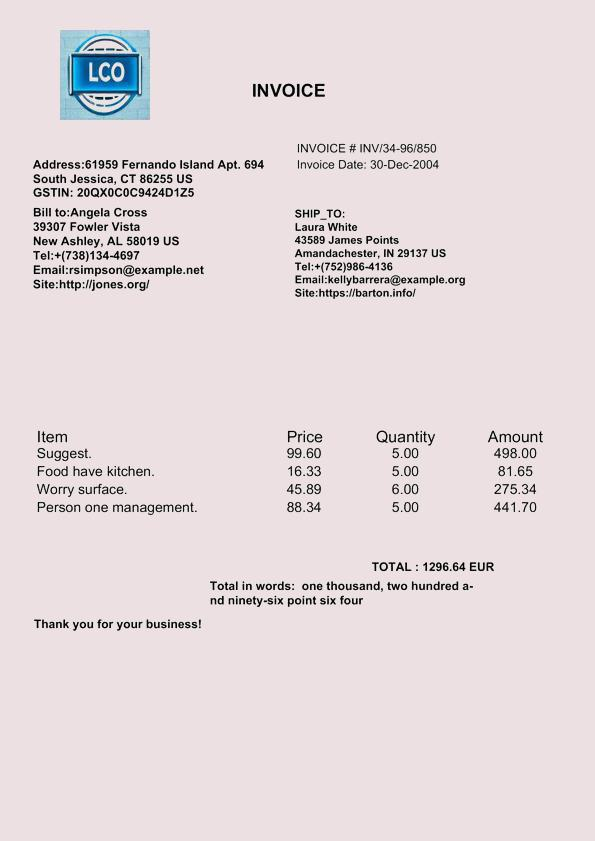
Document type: Invoice